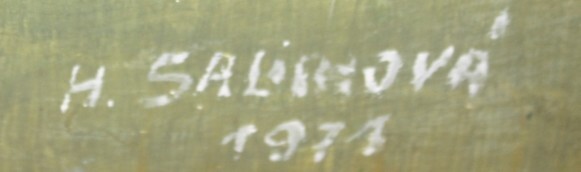
Signature of: helena salichová